Question: What is the potential diagnosis?
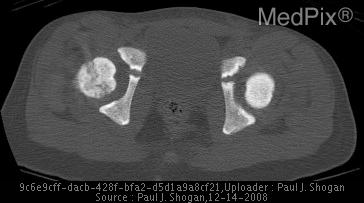
Answer: The possible diagnosis includes Differential Diagnosis for Dysplasias with Increased Bone Density:
Osteopetrosis
Pyknodysostosis
Osteosclerosis, Stanescu Type
Osteomesopyknosis
Central Osteosclerosis with Ectodermal Dysplasia
Axial Osteosclerosis with Bamboo Hair
Osteopoikilosis
Melorheostosis
Osteopathia Striata
Renal Osteodystrophy
Hyperparathyroidism
Osteomalacia.